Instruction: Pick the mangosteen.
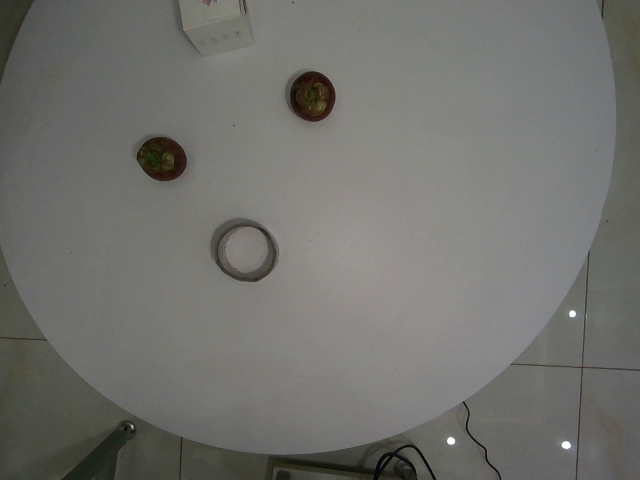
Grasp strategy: vertical